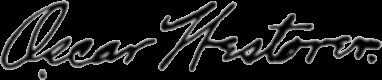
Signature of: oscar westover